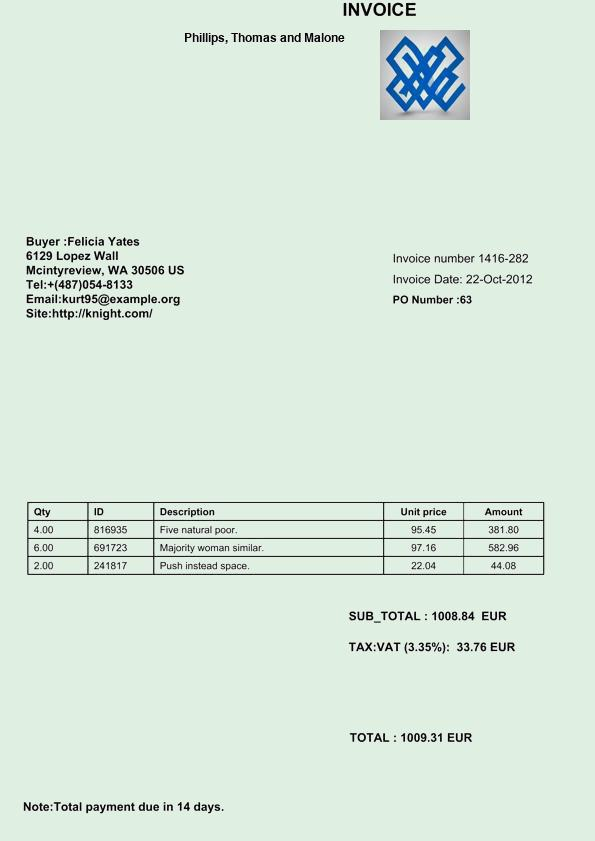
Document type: Invoice